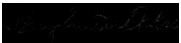
Signature of: stacy erwin oakes